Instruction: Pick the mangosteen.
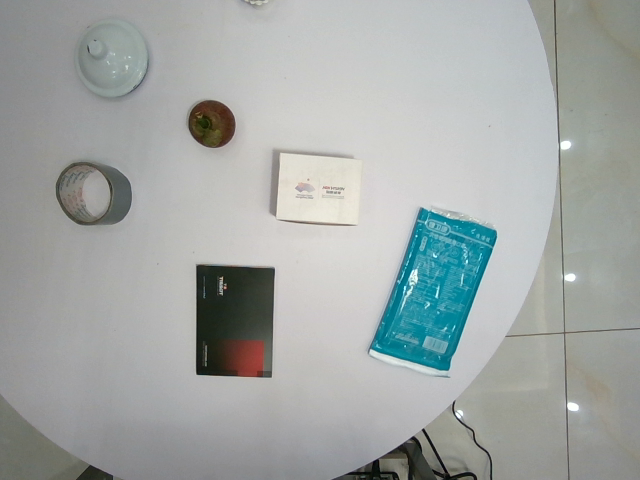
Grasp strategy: vertical